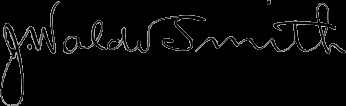
Signature of: j waldo smith